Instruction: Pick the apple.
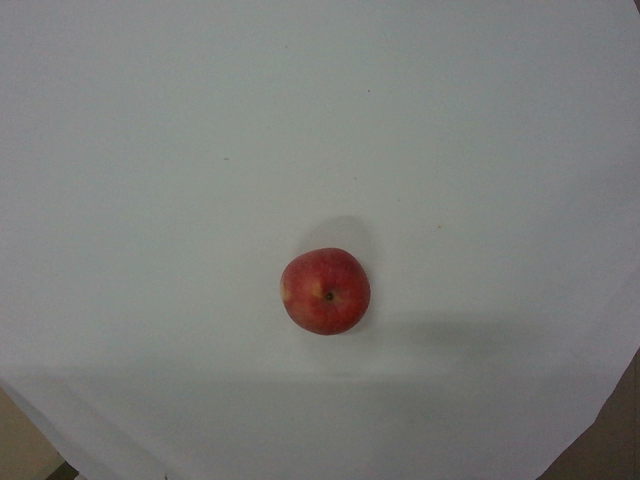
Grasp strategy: vertical